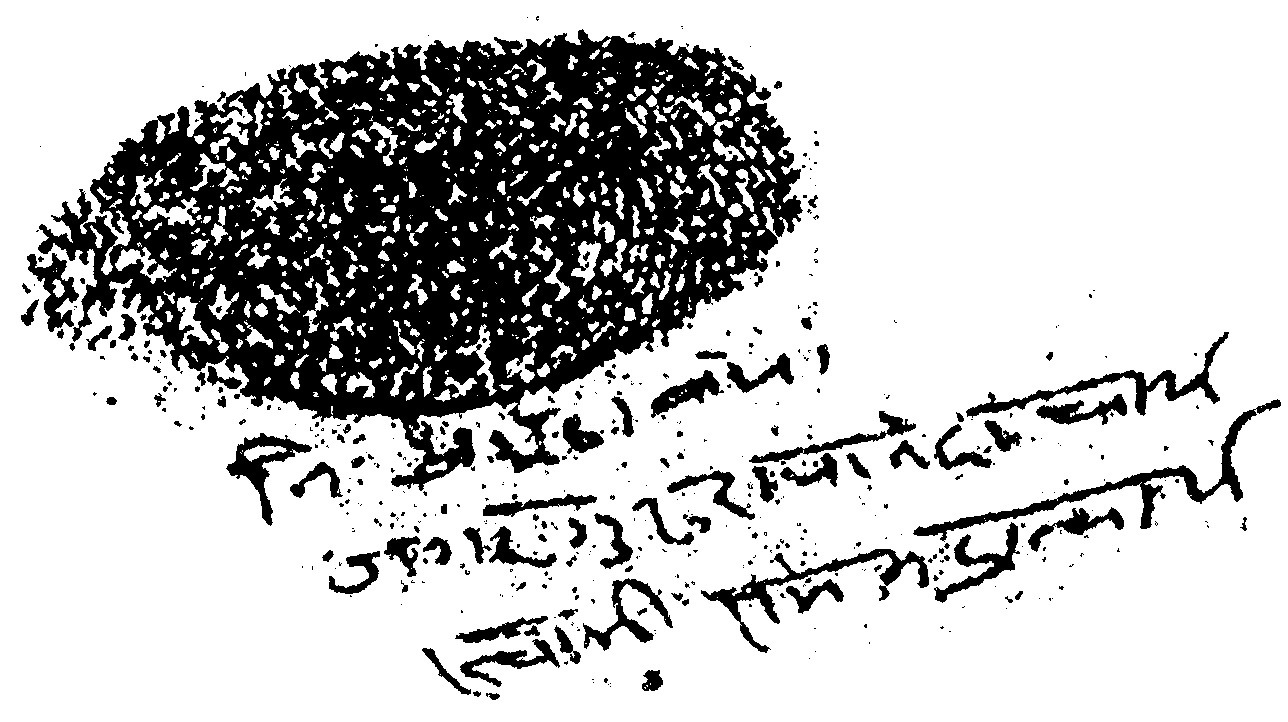
Signature of: rambhadracharya